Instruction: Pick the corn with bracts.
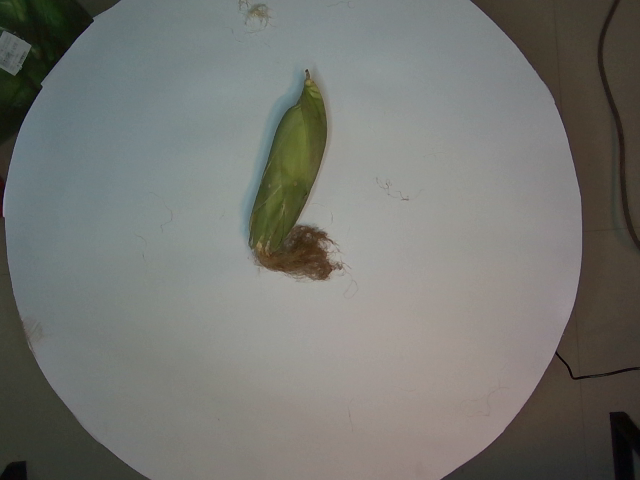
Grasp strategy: vertical